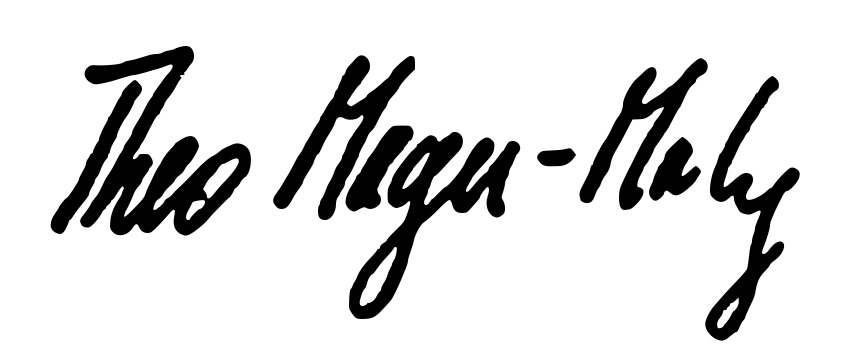
Signature of: theo mayer maly